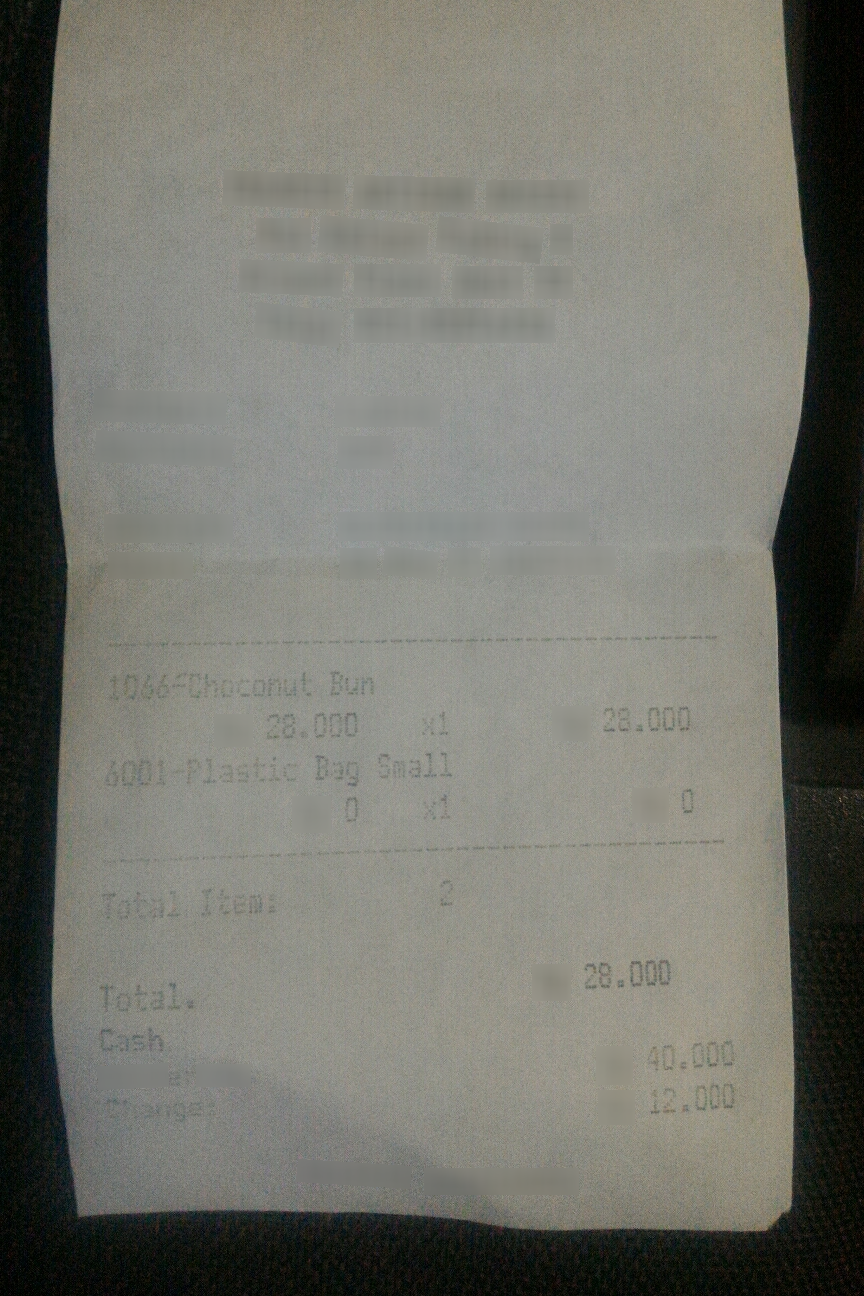
Number of items: 2
Total: 28.000
OCR text regions:
text: 28.000
text: Total.
text: Cash
text: 40.000
text: 12.000
text: Total
text: Item:
text: 2
text: 1066-Choconut
text: Bun
text: 28.000
text: x1
text: 28.000
text: 6001-Plastic
text: Bag
text: Small
text: 0
text: x1
text: 0